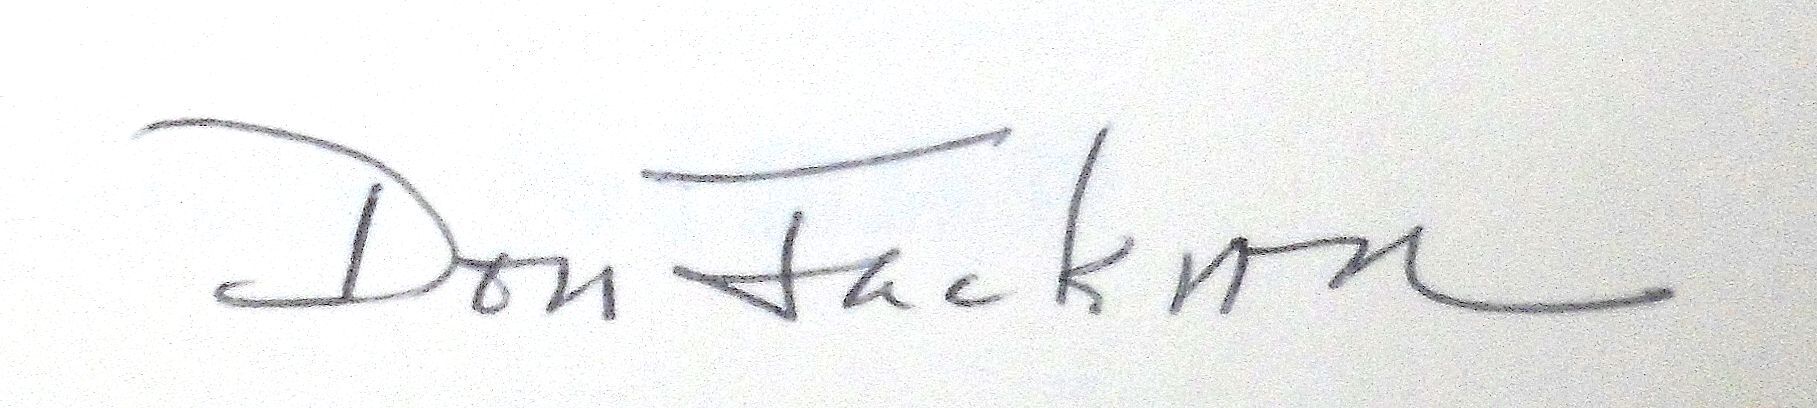
Signature of: donald jackson